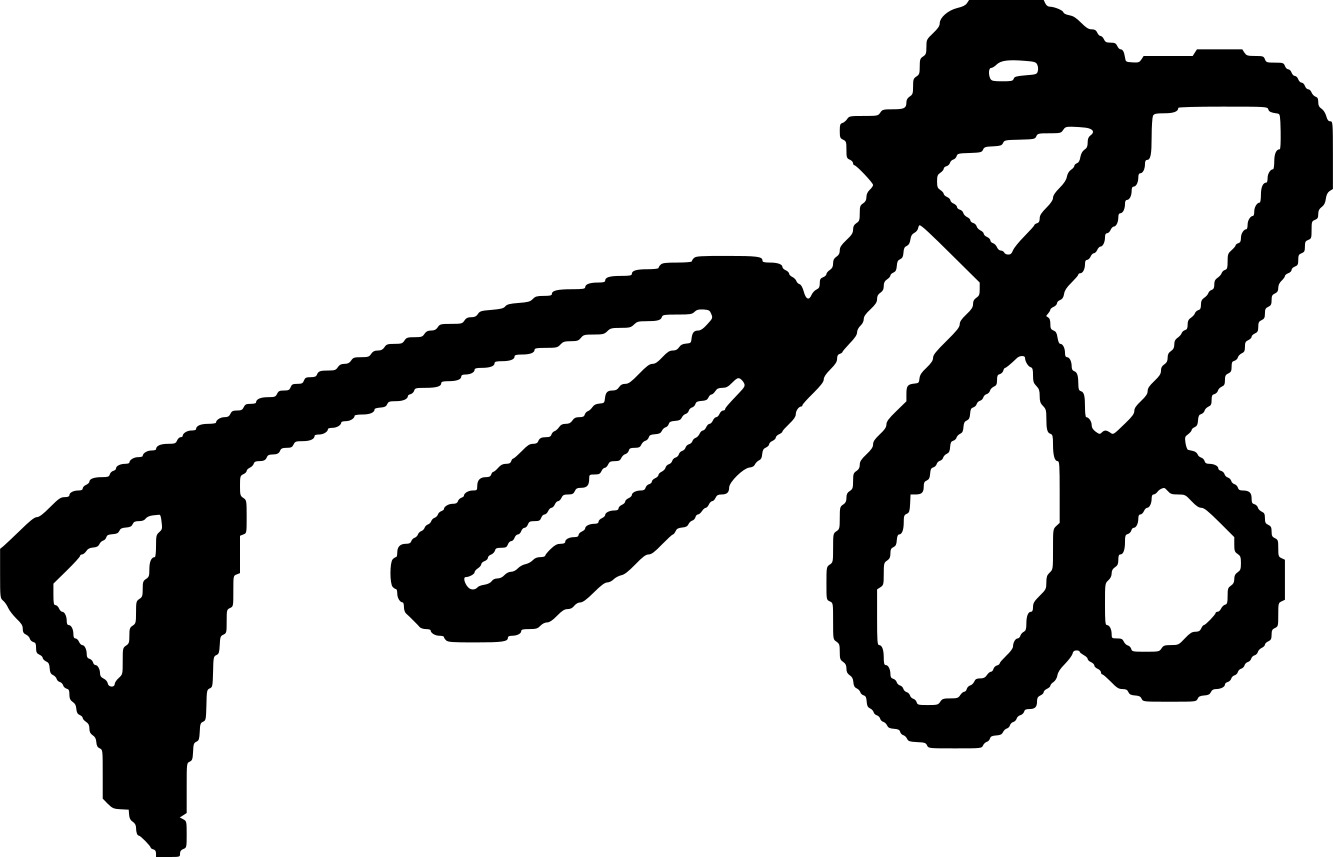
Signature of: rob wiethoff